Please extract the written amount, numerical amount, recipient's name, date on the cheque, and the bank's name from the image.
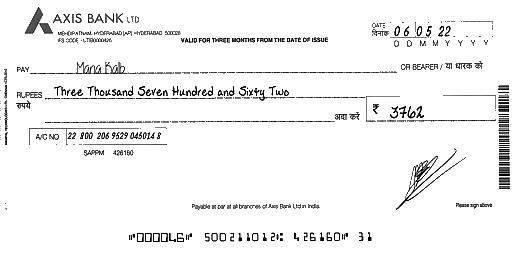
amt_in_words: Three Thousand Seven Hundred and Sixty Two
amt_in_figures: 3762
payee_name: Maria Kalb
bank_name: AXIS BANK
cheque_date: 06/05/22